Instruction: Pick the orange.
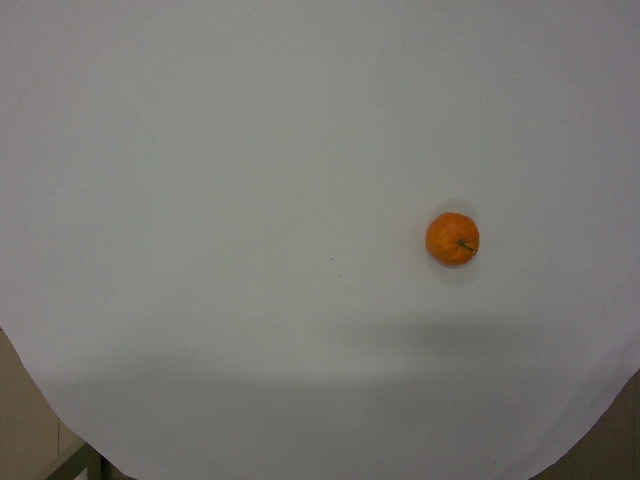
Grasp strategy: vertical